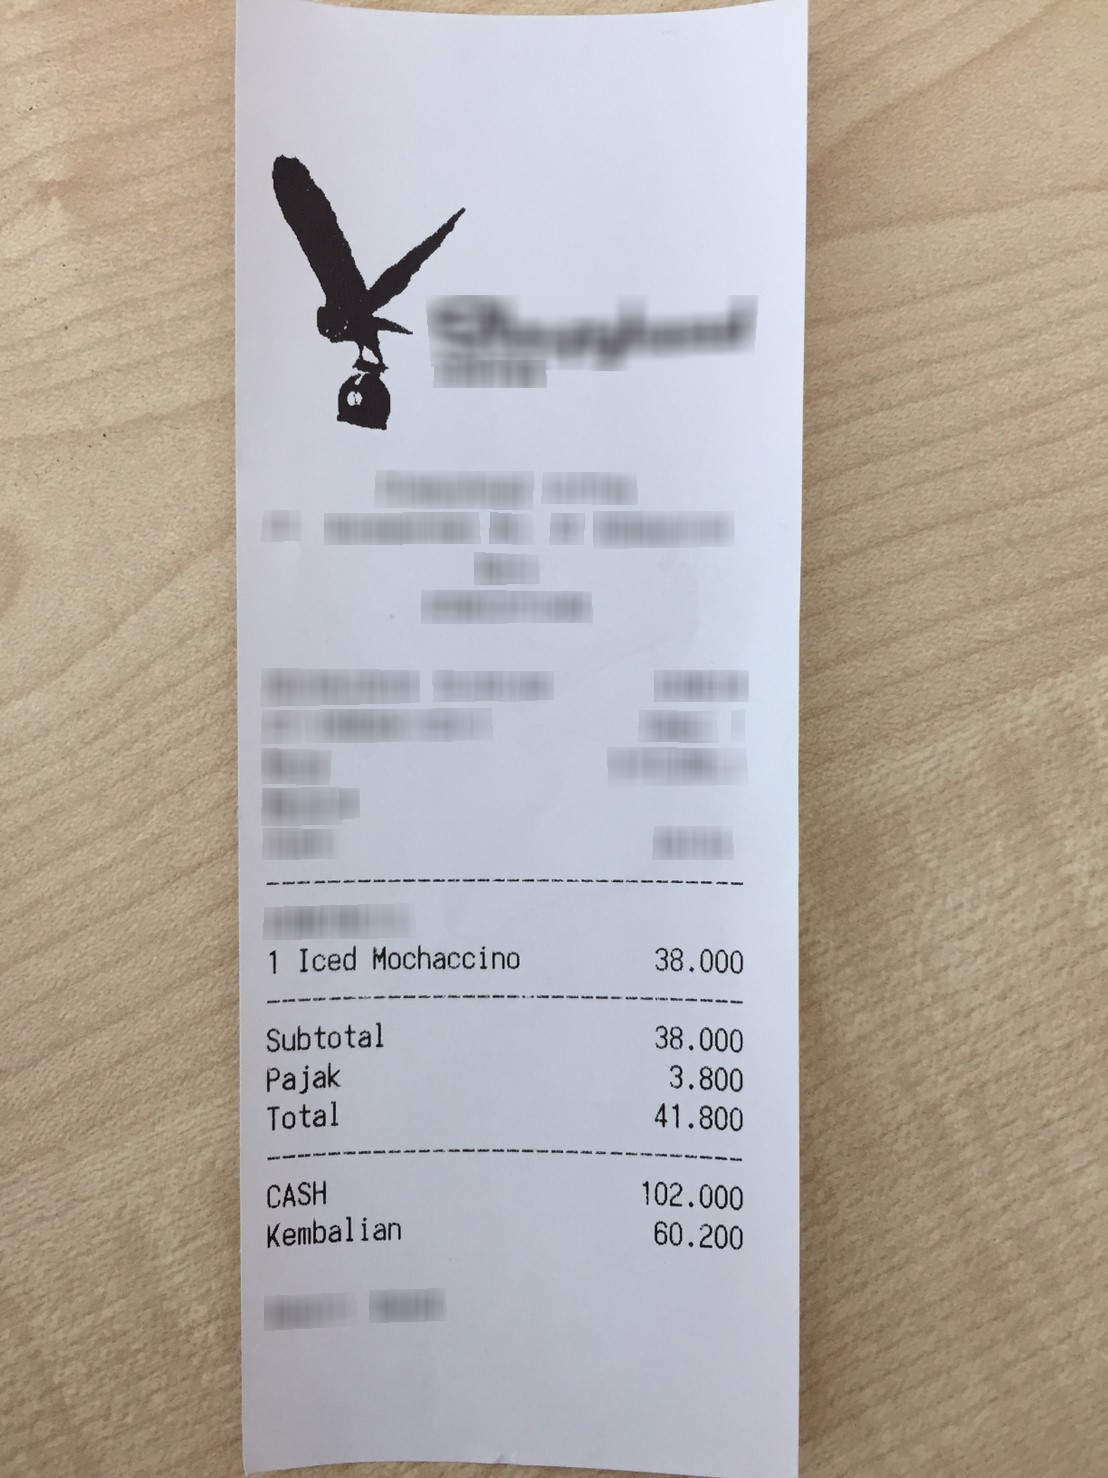
Receipt information:
subtotal: 38.000
tax: 3.800
total: 41.800
line_items: item_name: Iced Mochaccino
item_value: 38.000
item_quantity: 1